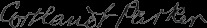
Signature of: cortlandt parker